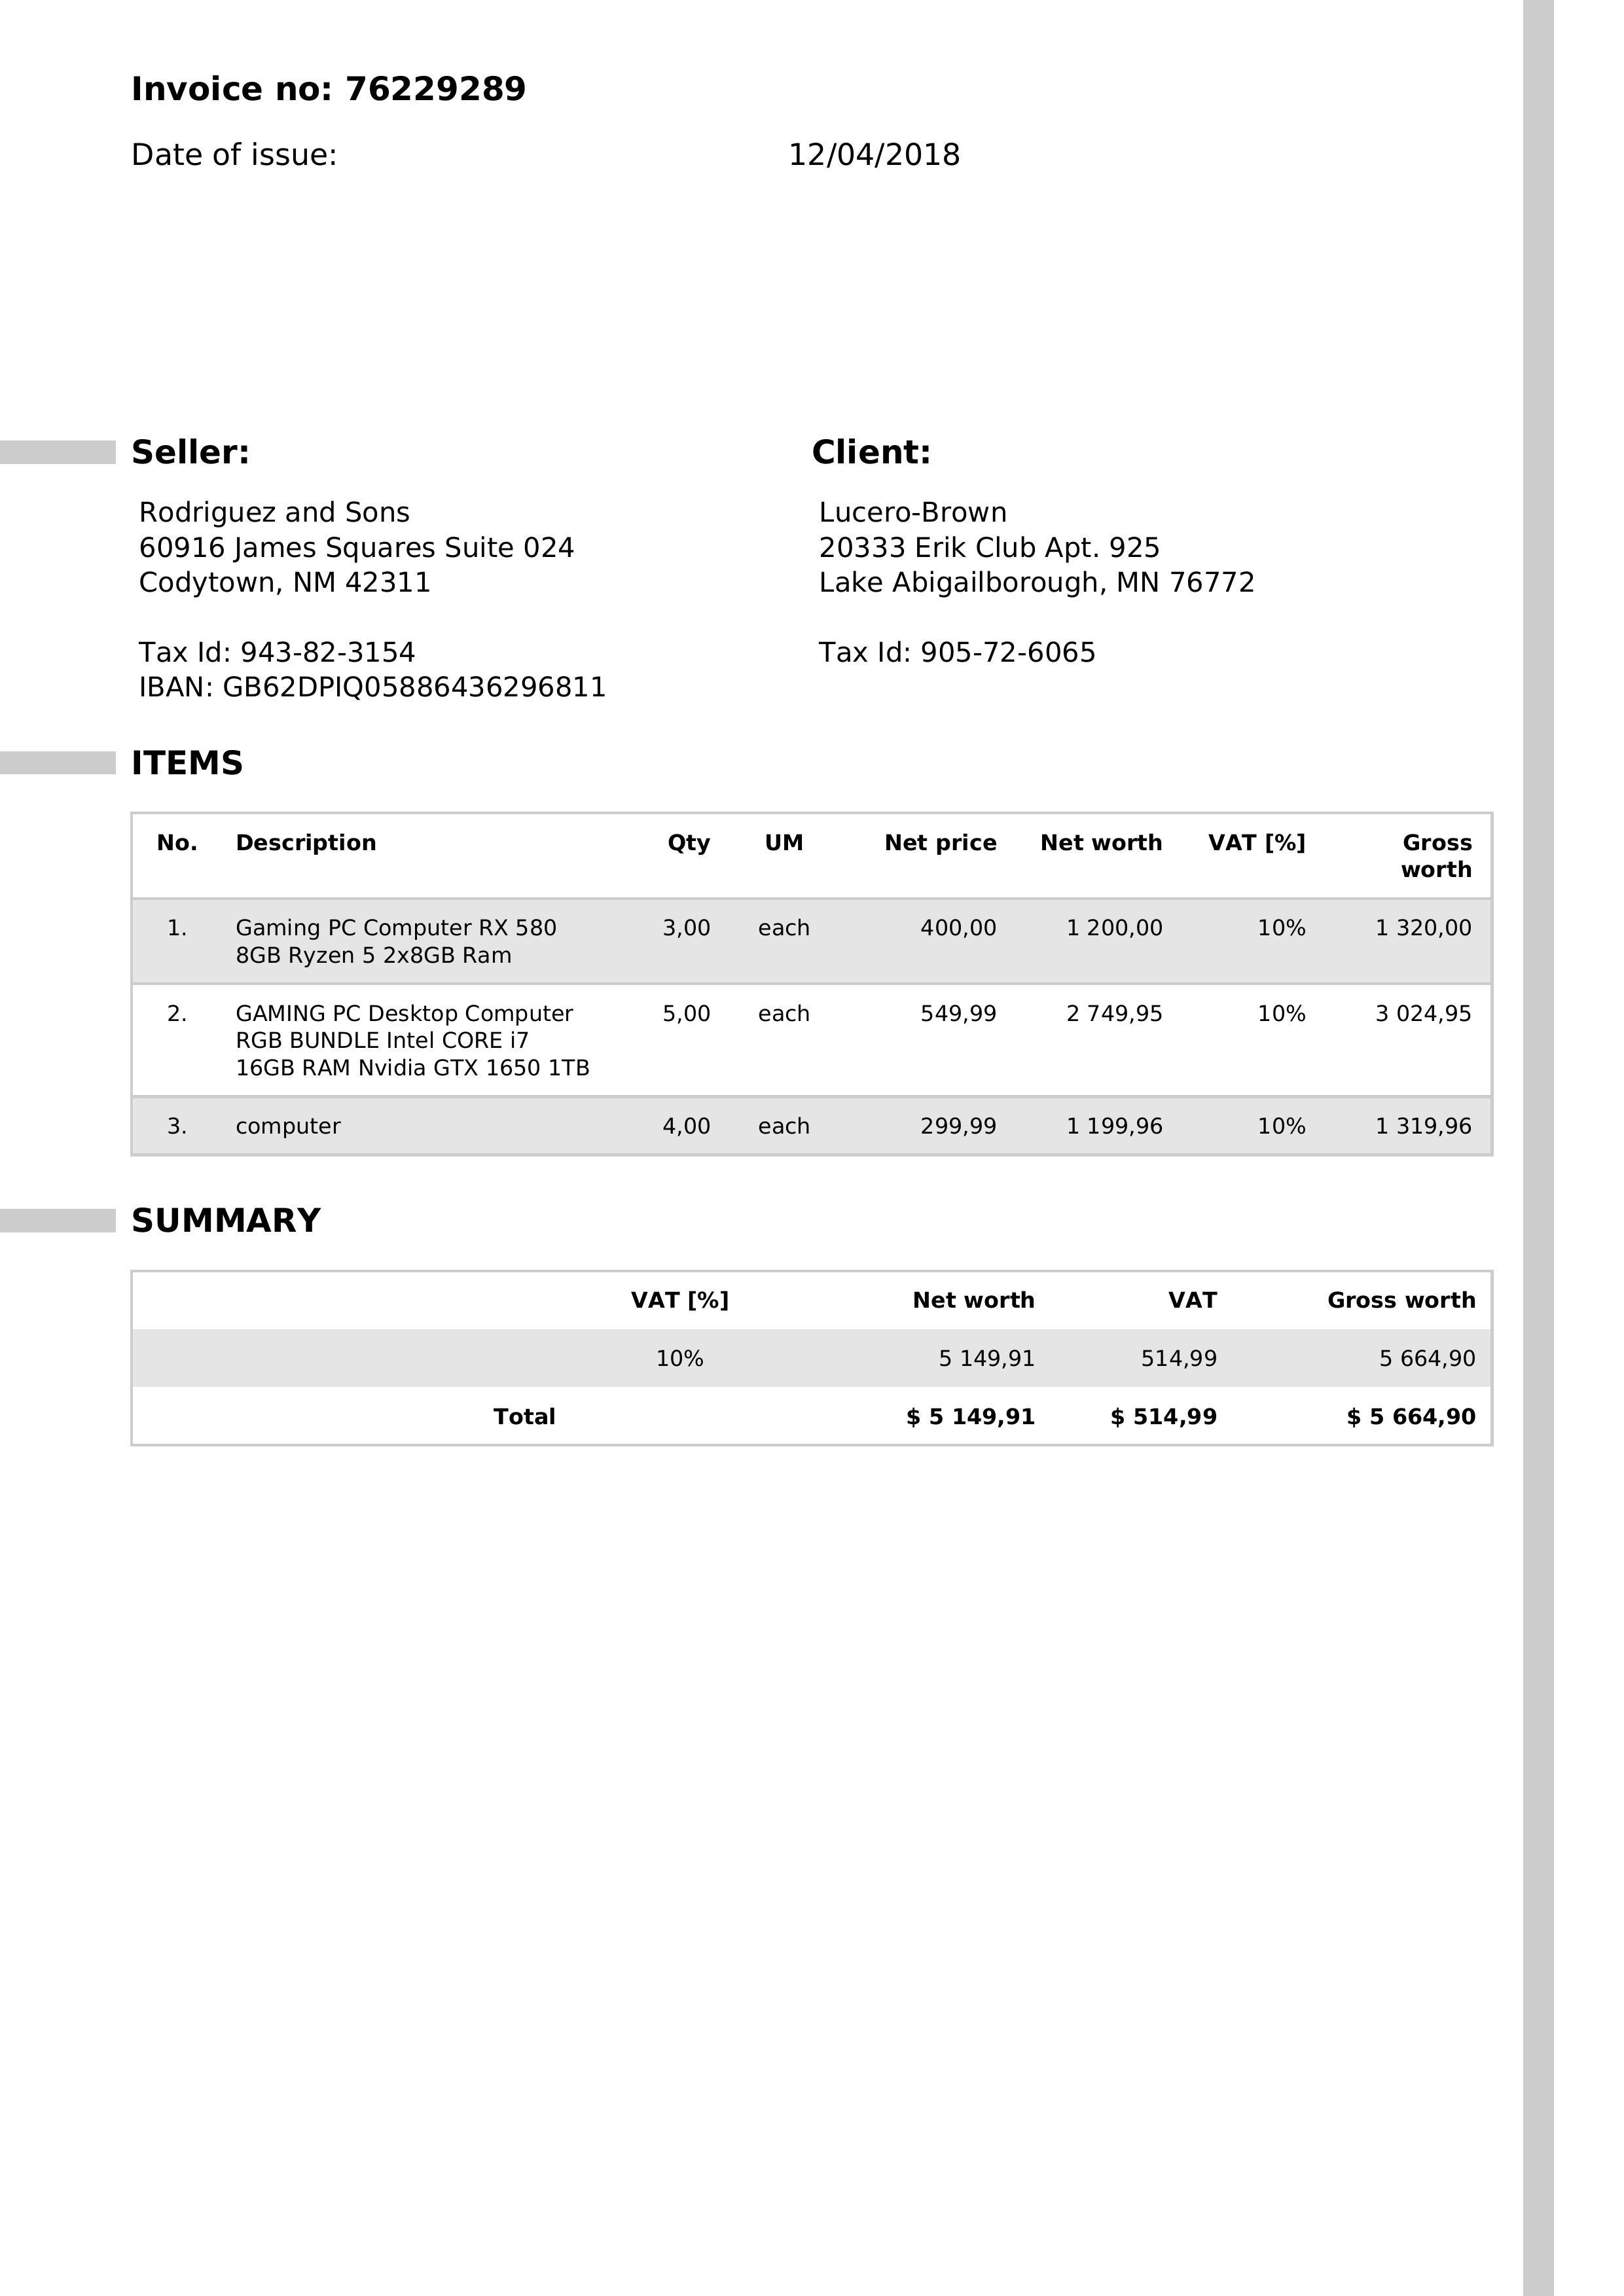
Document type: Invoice